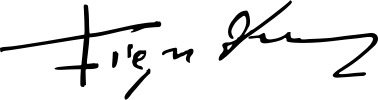
Signature of: fiqri dine